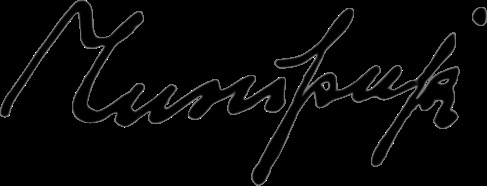
Signature of: melko čingrija